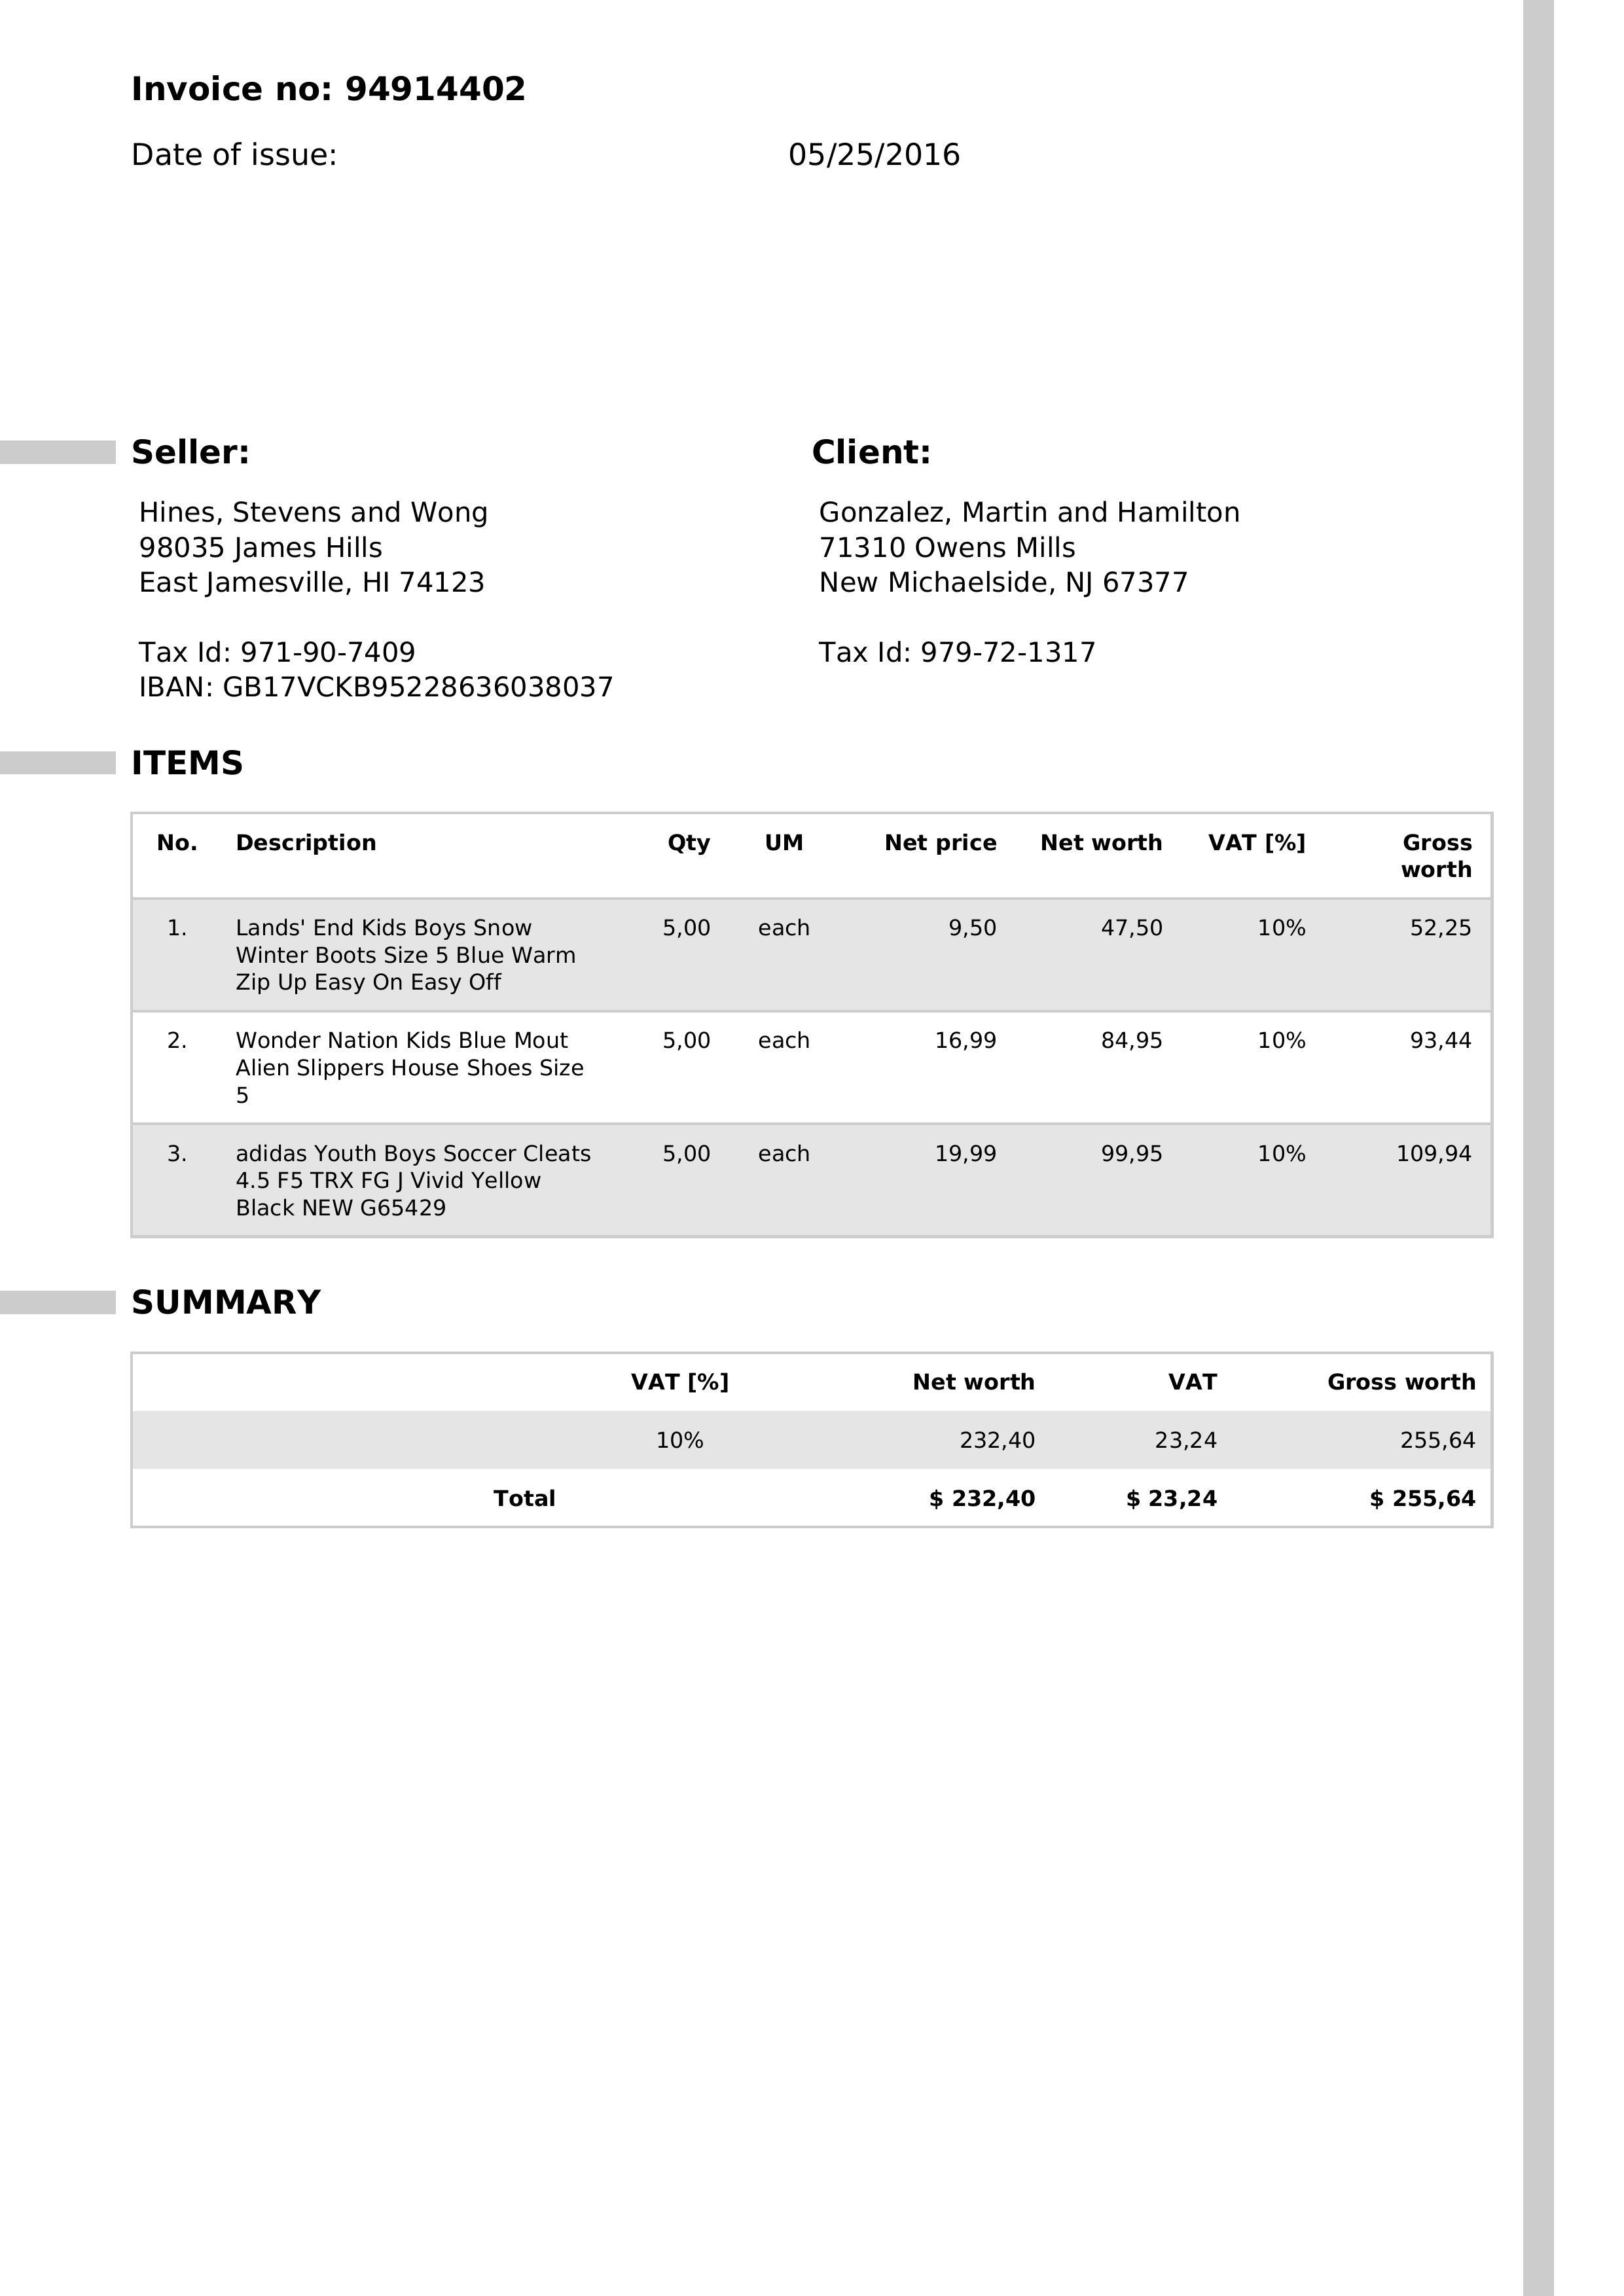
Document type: Invoice